Question: What is the appraised value of the property as recorded in the document?
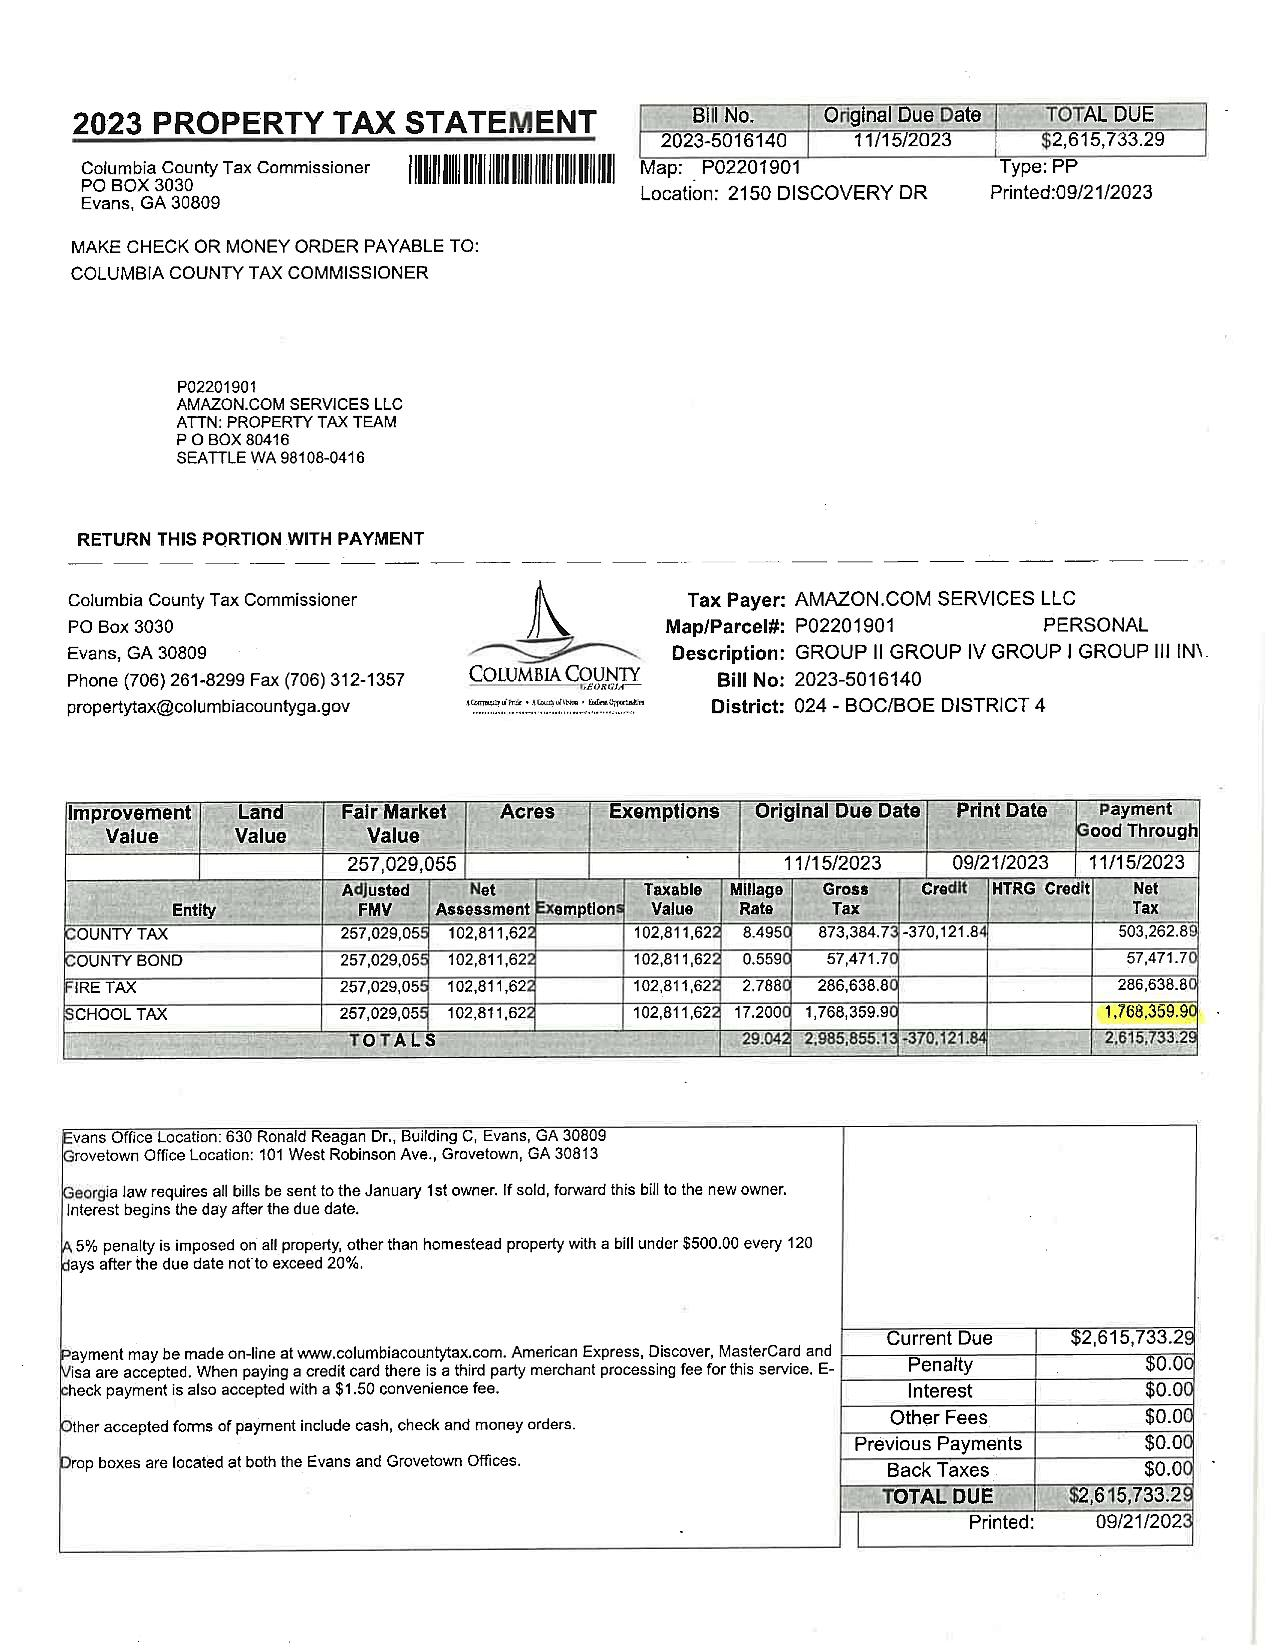
Answer: "257,029,055"